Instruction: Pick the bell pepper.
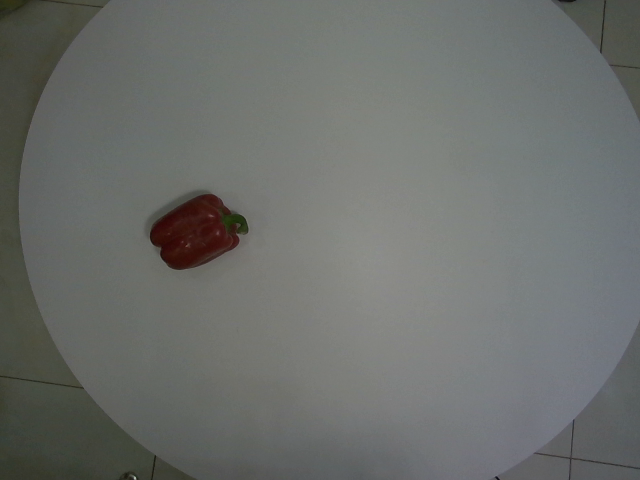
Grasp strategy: vertical